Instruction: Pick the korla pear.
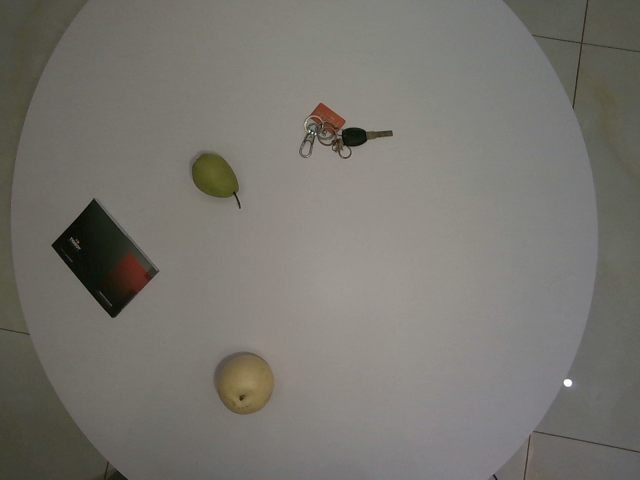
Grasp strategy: vertical